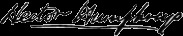
Signature of: hector humphreys